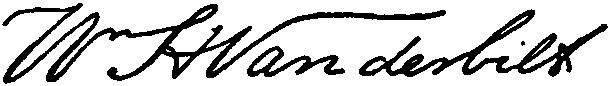
Signature of: william henry vanderbilt